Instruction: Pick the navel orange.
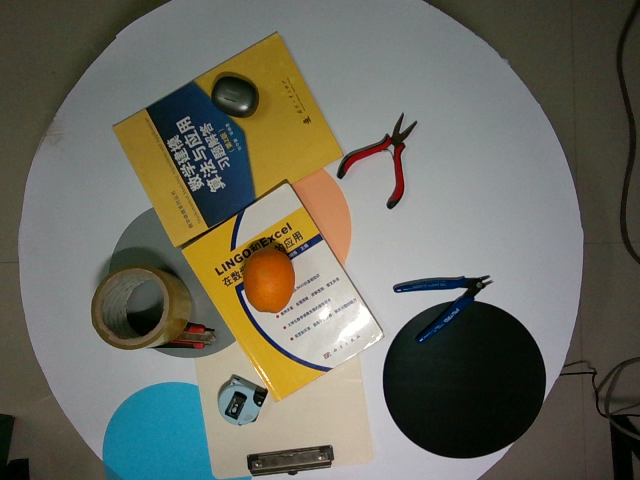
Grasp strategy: vertical